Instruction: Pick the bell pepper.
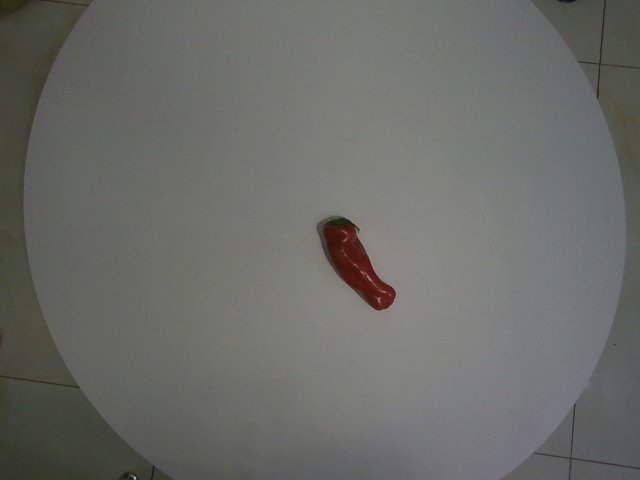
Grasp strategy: vertical